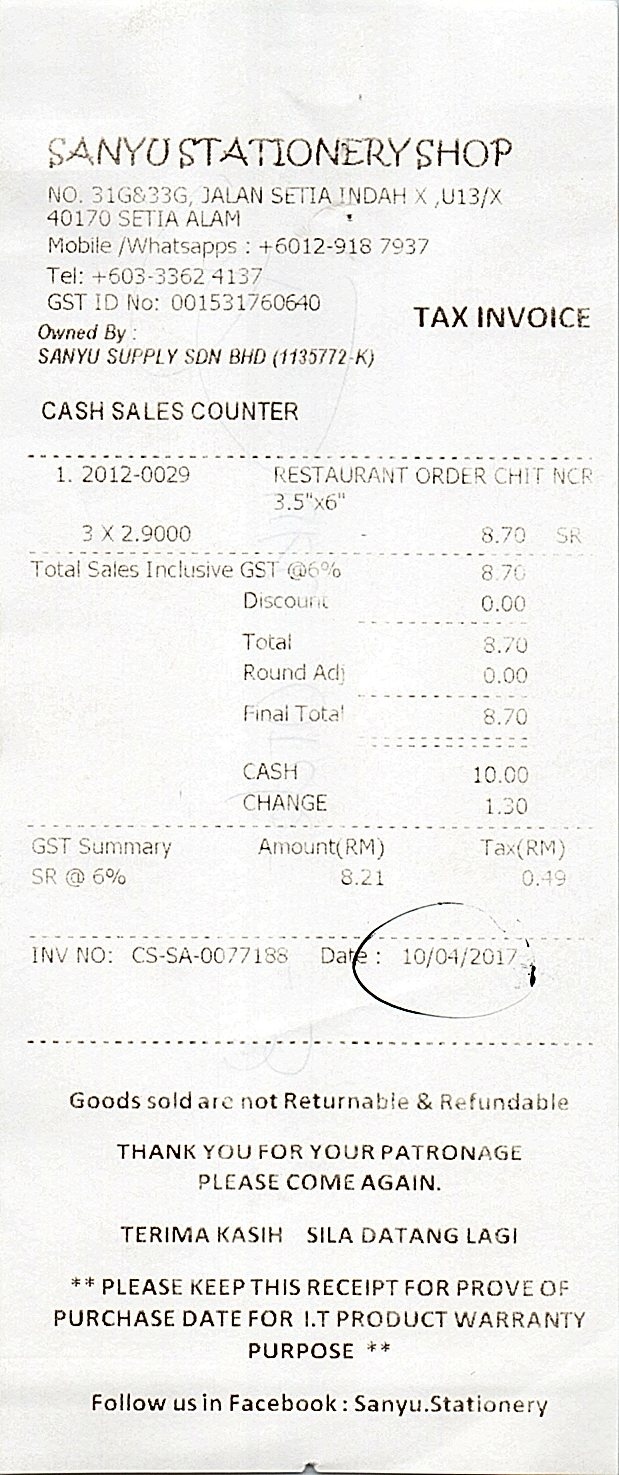
SANYU STATIONERY SHOP
NO. 31G&33G, JALAN SETIA INDAH X ,U13/X
40170 SETIA ALAM
MOBILE /WHATSAPPS : +6012-918 7937
TEL: +603-3362 4137
GST ID NO: 001531760640
OWNED BY :
SANYU SUPPLY SDN BHD (1135772-K)
CASH SALES COUNTER
TAX INVOICE
1. 2012-0029
3 X 2.9000
RESTAURANT ORDER CHIT NCR
3.5"X6"
8.70
SR
TOTAL SALES INCLUSIVE GST @6%
DISCOUNT
TOTAL
ROUND ADJ
FINAL TOTAL
CASH
CHANGE
8.70
0.00
8.70
0.00
8.70
10.00
1.30
GST SUMMARY
AMOUNT(RM)
TAX(RM)
SR @ 6%
8.21
0.49
INV NO: CS-SA-0077188
DATE:
10/04/2017
GOODS SOLD ARE NOT RETURNABLE & REFUNDABLE
THANK YOU FOR YOUR PATRONAGE
PLEASE COME AGAIN.
TERIMA KASIH SILA DATANG LAGI
** PLEASE KEEP THIS RECEIPT FOR PROVE OF
PURCHASE DATE FOR I.T PRODUCT WARRANTY
PURPOSE **
FOLLOW US IN FACEBOOK : SANYU.STATIONERY